Question: What is the earliest payment due date mentioned in the document?
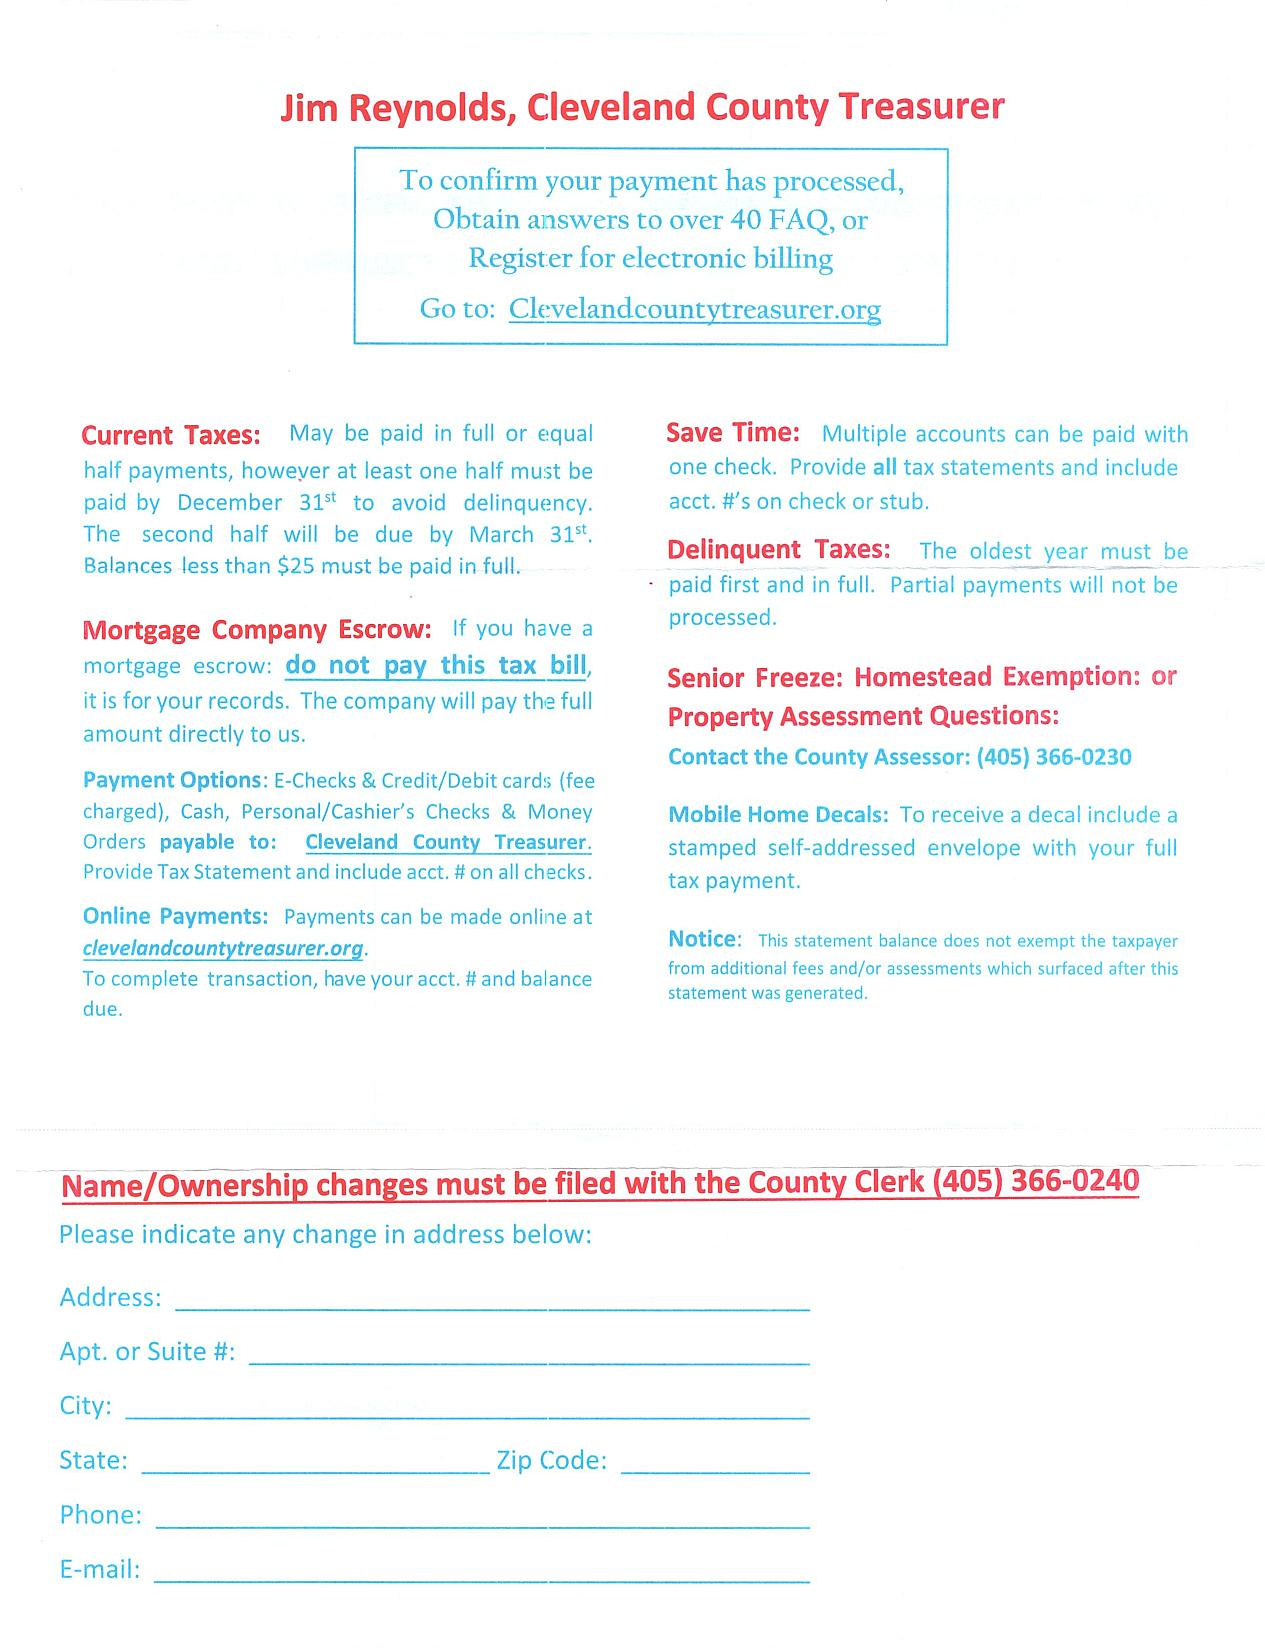
Answer: "31-Dec"